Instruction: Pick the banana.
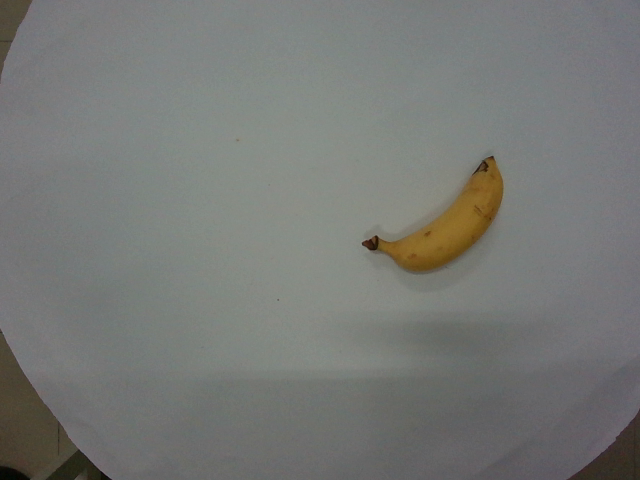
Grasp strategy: vertical